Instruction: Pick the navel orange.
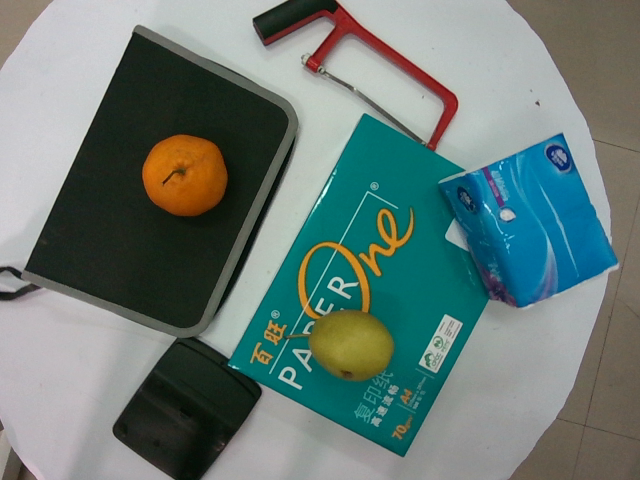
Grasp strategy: vertical